Patient: Male, age 51
A 51-year-old man suffering from diabetes mellitus with insulin therapy and diabetic nephropathy was referred to our institution for the investigation of abnormal findings on a chest radiograph. He was a current smoker (30 packs/year).
An apical segment right upper lobe cavitary nodule was detected on thoracic computed tomography (CT). We could not detect any large vessels, including the pulmonary veins that penetrated the nodule (Fig. 1).
Although the patient was suspected of having pulmonary tuberculosis, a sputum smear for acid-fast bacilli was negative on three examinations. Therefore, we performed flexible bronchoscopy in a supine position without intravenous sedation.
No endobronchial abnormalities were detected, and curettage was performed twice and transbronchial lung biopsy (TBLB) four times under fluoroscopic guidance. During bronchoscopy, he had no coughing or major bleeding events, and no pneumothorax on a radiography fluoroscopic examination immediately after bronchoscopy. Rapid on-site evaluation of cytology revealed many inflammatory cells and no malignant cells. The total duration of bronchoscopy was about 30 minutes. During bronchoscopy, the patient remained in the supine position.
Immediately after completion of bronchoscopy, his blood pressure decreased to 60/40 mmHg, heart rate decreased to 30 bpm, and oxygen saturation dropped to 70%. A neurological examination revealed a Glasgow Coma Scale (GCS) score of 3/15 points. Hypotension and bradycardia quickly recovered after fluid resuscitation. His level of consciousness improved to GCS 9/15 points; however, left hemiplegia appeared. We suspected an intracranial lesion, and indeed, head CT taken 15 minutes after TBLB showed cerebral air embolism (Fig. 2). Fifteen minutes after head CT, brain magnetic resonance imaging (MRI) on sequences of diffusion-weighted images (DWI) showed hyperintense lesions predominantly located around the air density on CT, which was compatible with air embolism. The patient's level of consciousness improved to GCS 15/15, and the left hemiplegia completely recovered within 1 hour after bronchoscopy. He had no other symptoms. After bronchoscopy, chest radiography revealed that the target lesion had enlarged.
The following day, lower left quadrant pain developed. Abdominal CT revealed pneumatosis intestinalis of the descending colon (Fig. 3). In addition, serum creatine kinase and troponin T levels were elevated. Electrocardiogram demonstrated inverted T waves (Fig. 4). Echocardiography revealed no abnormal cardiac wall motion. We considered air embolism in the inferior mesenteric artery and the right coronary artery. The next day, his abdominal pain and laboratory abnormalities improved with maintenance transfusion and fasting.
A few days later, Mycobacterium tuberculosis was cultured on bronchoscopy specimens. He was therefore administered anti-tuberculosis drugs, and thereafter the nodule shrank.
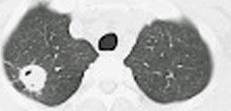
Image caption: Chest CT from a previous institution. A cavitary nodule was detected in the right upper lobe.